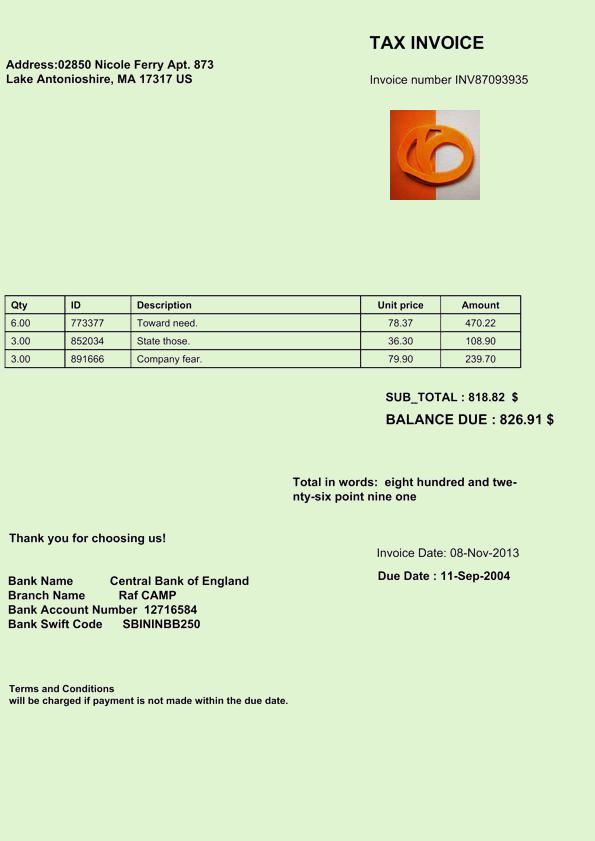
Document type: Invoice